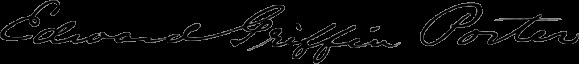
Signature of: edward g porter